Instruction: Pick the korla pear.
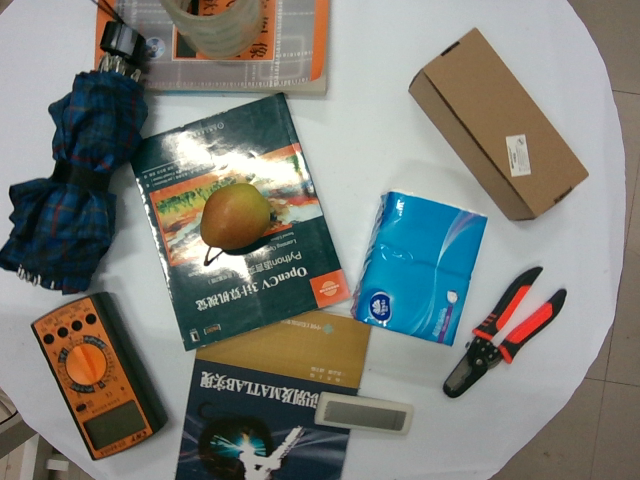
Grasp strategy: vertical